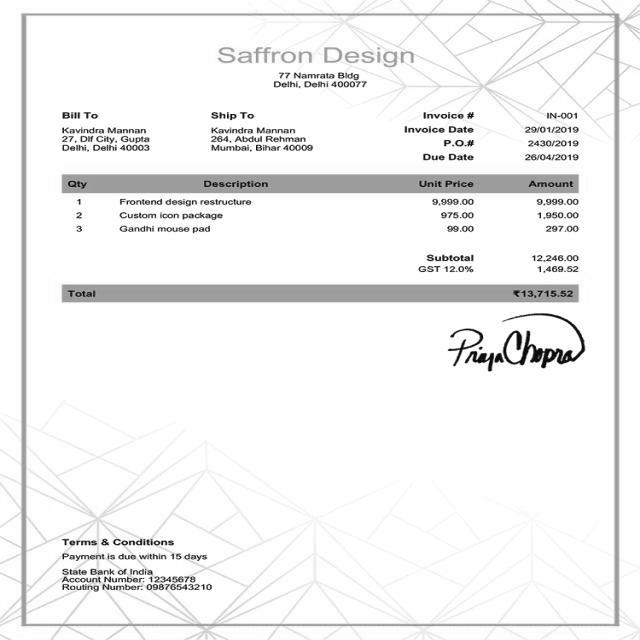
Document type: Invoice